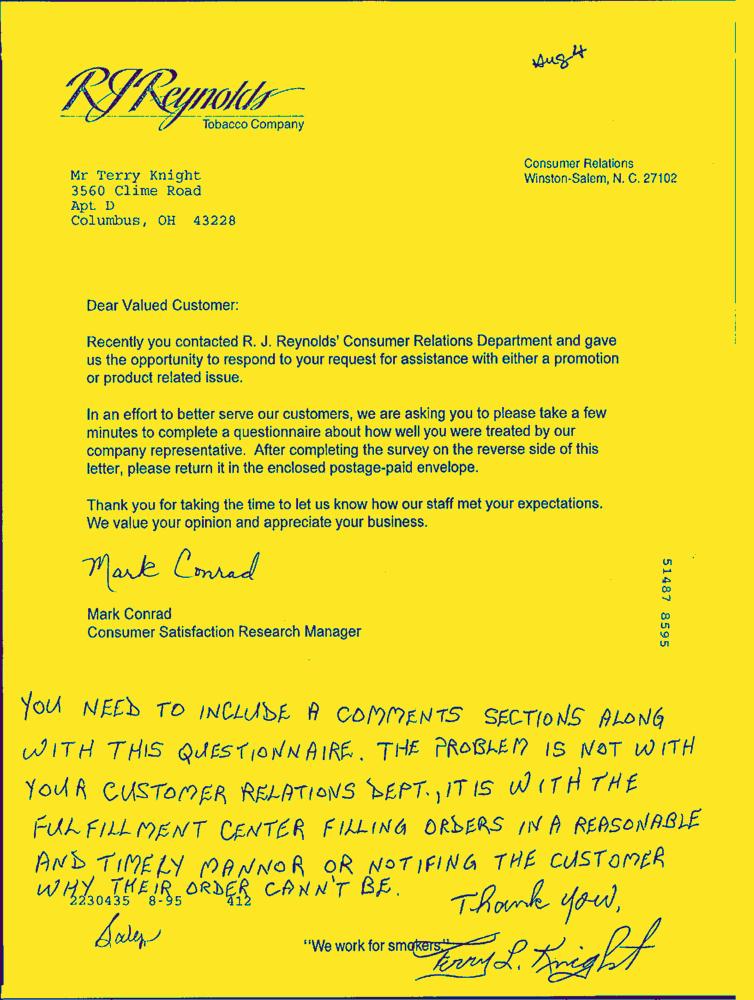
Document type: Hand-Written